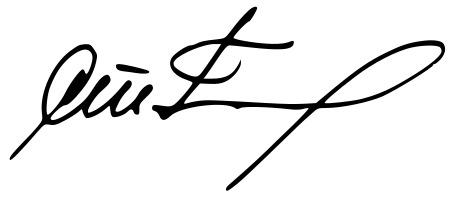
Signature of: strahil gigov